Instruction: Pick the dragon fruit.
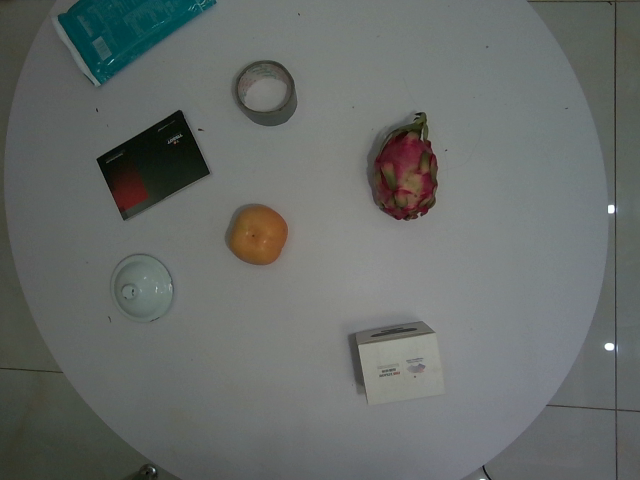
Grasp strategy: vertical